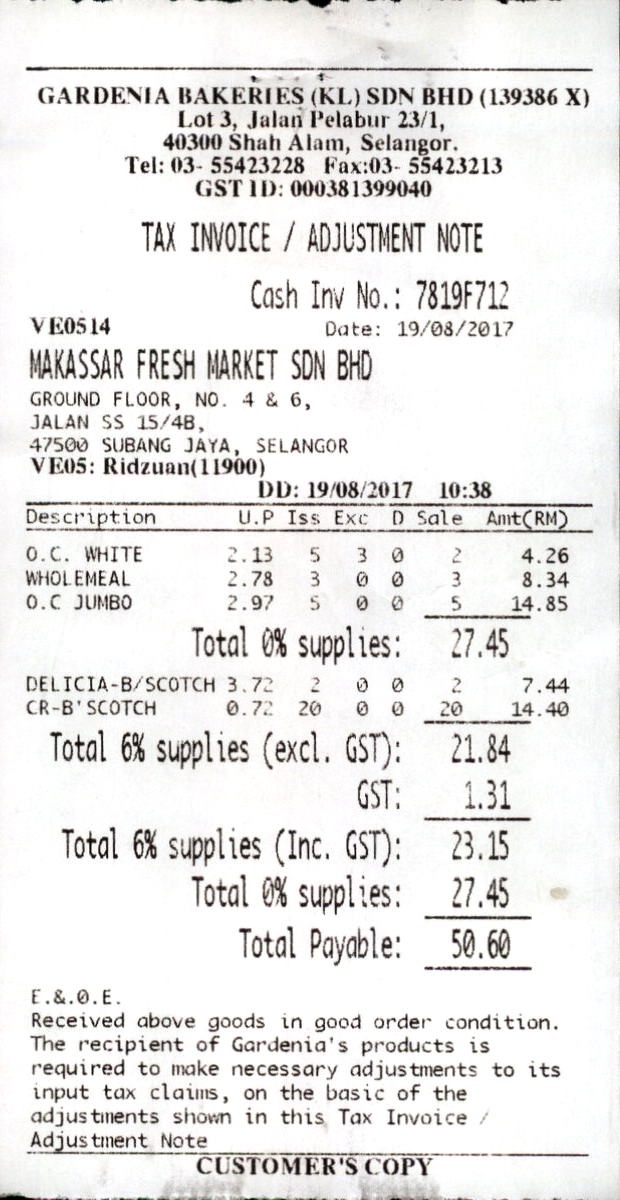
GARDENIA BAKERIES (KL) SDN BHD (139386 X)
LOT 3, JALAN PELABUR 23/1,
40300 SHAH ALAM, SELANGOR.
TEL: 03- 55423228
GST ID: 000381399040
TAX INVOICE / ADJUSTMENT NOTE
CASH INV NO.: 7819F712
VE0514
DATE: 19/08/2017
MAKASSAR FRESH MARKET SDN BHD
GROUND FLOOR, NO. 4 & 6,
JALAN SS 15/4B,
47500 SUBANG JAYA, SELANGOR
VE05: RIDZUAN(11900)
DD: 19/08/2017
10:38
DESCRIPTION
U.P
D
AMT(RM)
O.C. WHITE
2.13
5
3
0
2
4.26
WHOLEMEAL
2.78
3
0
0
3
8.34
O.C JUMBO
2.97
5
0
0
5
14.85
TOTAL 0% SUPPLIES:
27.45
DELICIA-B/SCOTCH
3.72
2
0
0
2
7.44
CR-B'SCOTCH
0.72
20
0
0
20
14.40
TOTAL 6% SUPPLIES (EXCL. GST):
21.84
GST:
1.31
TOTAL 6% SUPPLIES (INC. GST):
23.15
TOTAL 0% SUPPLIES:
27.45
TOTAL PAYABLE:
50.60
E.&.0.E.
RECEIVED ABOVE GOODS IN GOOD ORDER CONDITION.
THE RECIPIENT OF GARDENIA'S PRODUCTS IS
REQUIRED TO MAKE NECESSARY ADJUSTMENTS TO ITS
INPUT TAX CLAIMS, ON THE BASIC OF THE
ADJUSTMENTS SHOWN IN THIS TAX INVOICE /
ADJUSTMENT NOTE
CUSTOMER'S COPY
FAX:03- 55423213
ISS
EXC
SALE